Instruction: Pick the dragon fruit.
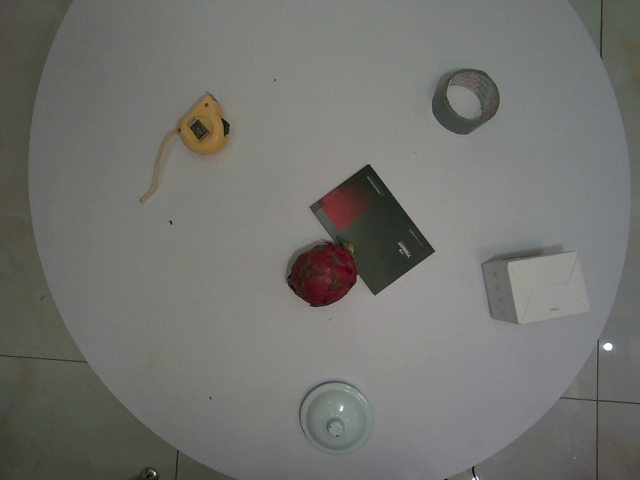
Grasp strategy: vertical